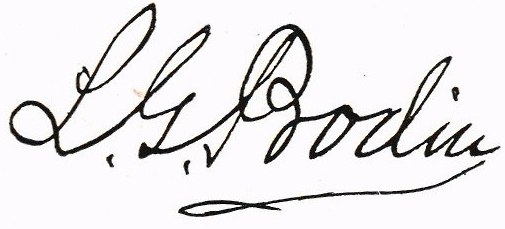
Signature of: lars gunnar bodin